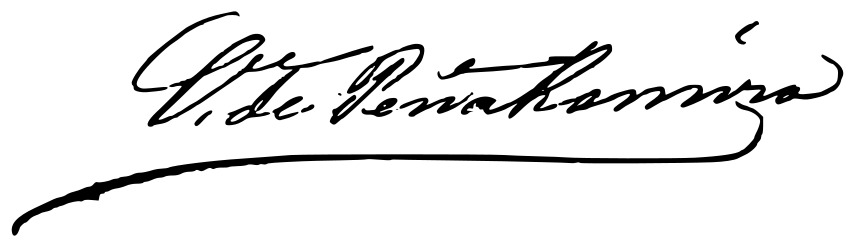
Signature of: joaquín caro y álvarez de toledo